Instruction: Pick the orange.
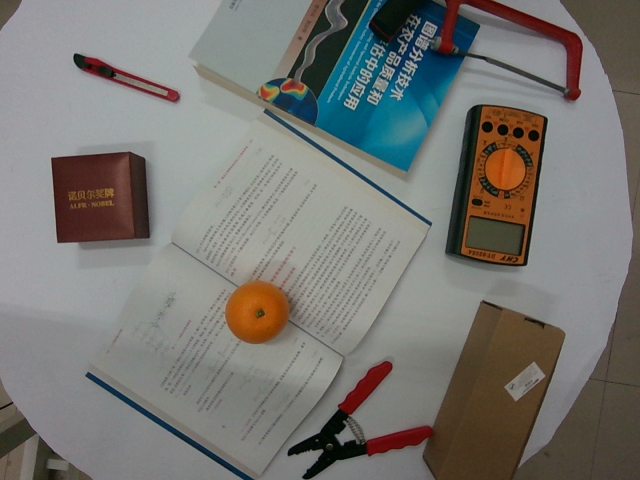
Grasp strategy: vertical